Question: Talk about the condition:
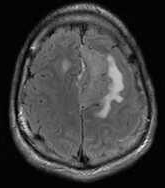
Answer: The disease is discussed as: The most common extraaxial neoplasm of the brain, meningiomas, often affect middle-aged women.  They account for 15-20% of all primary brain tumors. They are most commonly found in the parasagittal dura, convexities, sphenoid wing, cerebellopontine angle cistern, and olfactory groove.  Up to 90% are supratentorial, and 1% occur outside the CNS (presumably due to arachnoid rests).  Less than 10% cause symptoms, with the majority discovered incidentally or at autopsy or on brain imaging.

On CT, they are typically hyperdense, with up to 20% demonstrating calcification.  On MR, they are typically well-circumscribed and iso- to hypointense on T1, iso- to hyperintense on T2, and strongly enhancing.  A dural tail is seen in up to 72%, which is thought to represent a neoplastic infiltration or a reactive fibrovascular proliferation of the meninges.  This finding is suggestive but not specific, however.  Similarly, a distinct cleft of arachnoid with trapped CSF and vessels is common.  Meningiomas typically take one of two forms, either “globose” (spherical) or “en plaque” (flat).

Meningiomas may encase and narrow vessels, and incite a varying amount of edema, depending on location (cerebral cortical lesions have more edema, basal cisterns – less).  Bony changes may be hyperostotic or osteolytic, mimicking Paget’s or fibrous dysplasia.  On angiography, the “in-law” sign has been described (coming early and staying late) with an early blush and delayed washout.  Due to their vascularity, preoperative embolization can be performed (particularly at the skull base, where the lesions may be unresectable).

Malignant meningiomas, a rare variant, demonstrate rapid growth or intraparenchymal invasion.  These are associated with a higher rate of recurrence – 75%, versus a recurrence rate of 3-7% for benign meningiomas.